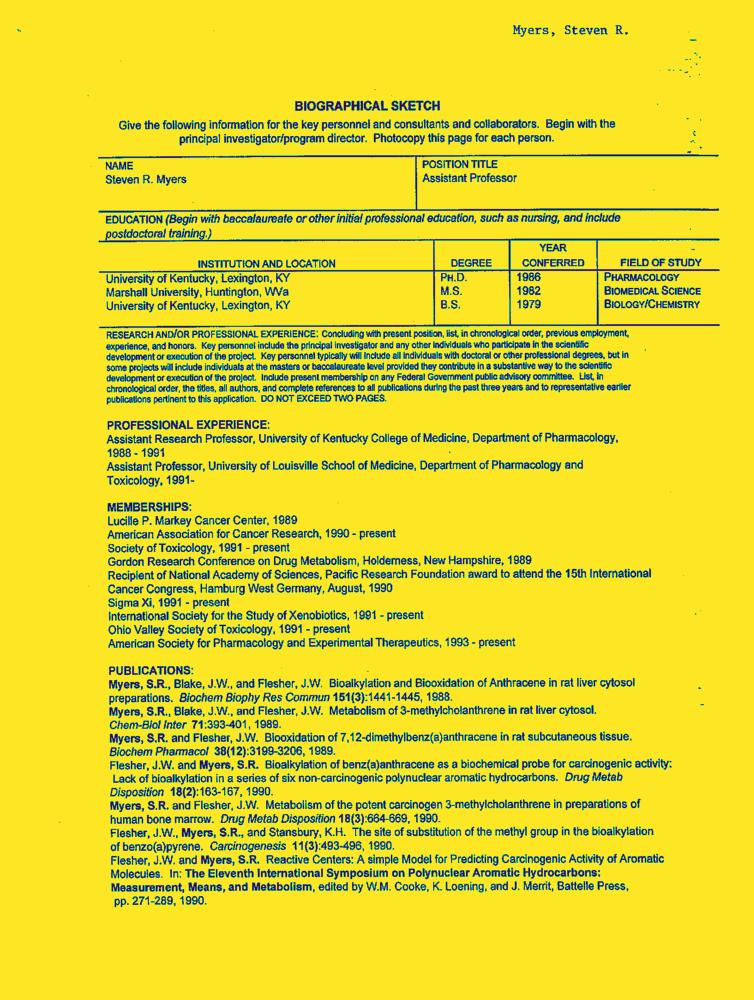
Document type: Resume-Doc